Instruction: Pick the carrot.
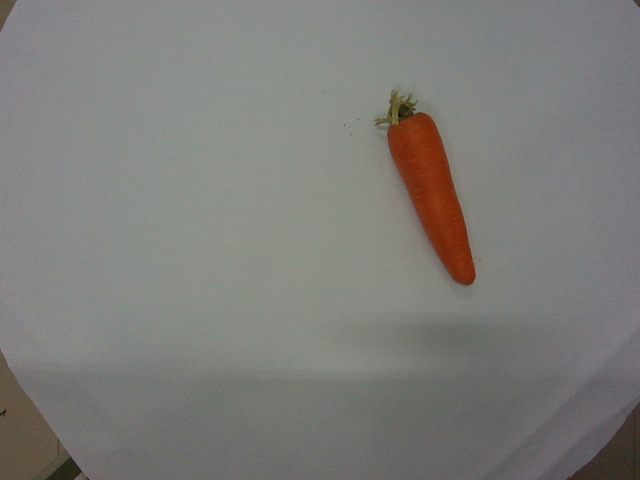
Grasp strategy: vertical